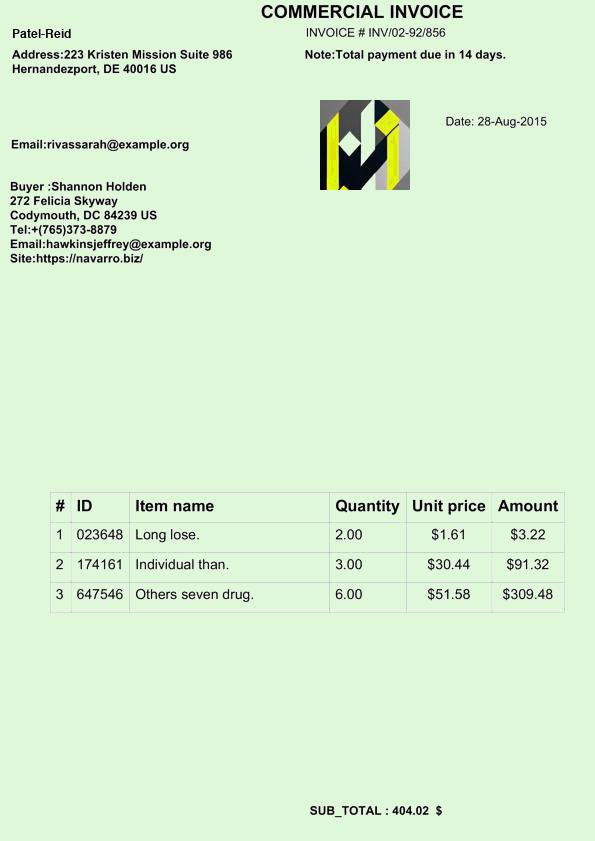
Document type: Invoice